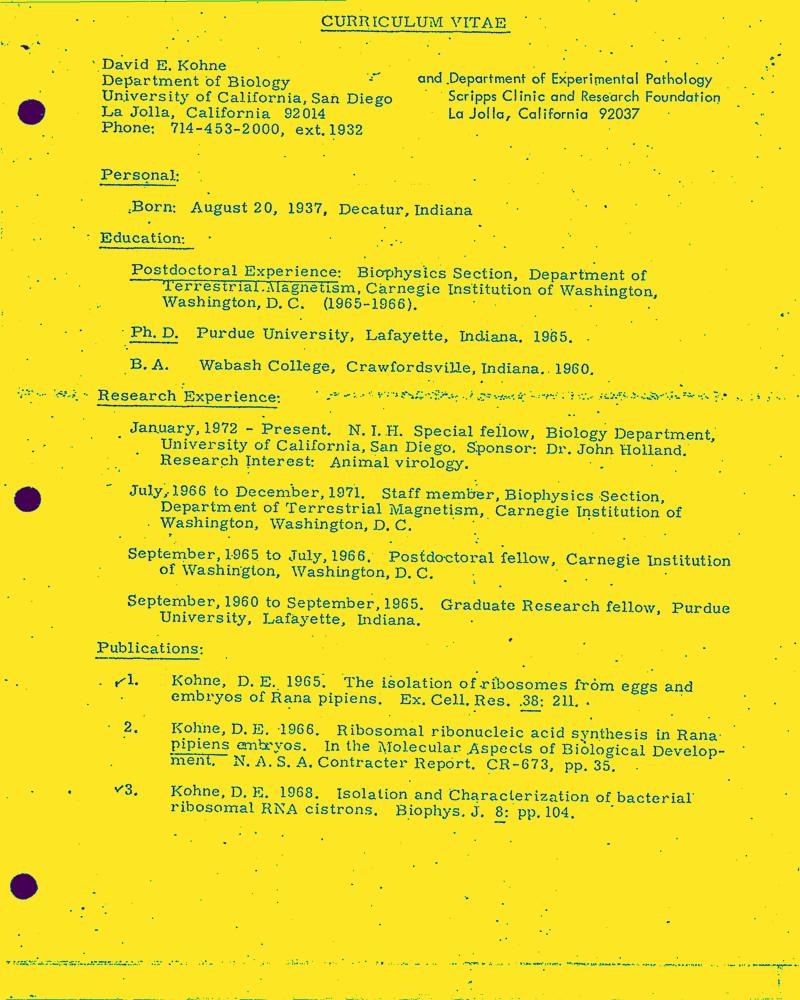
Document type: Resume-Doc